Question: What could the diagnosis suggest?
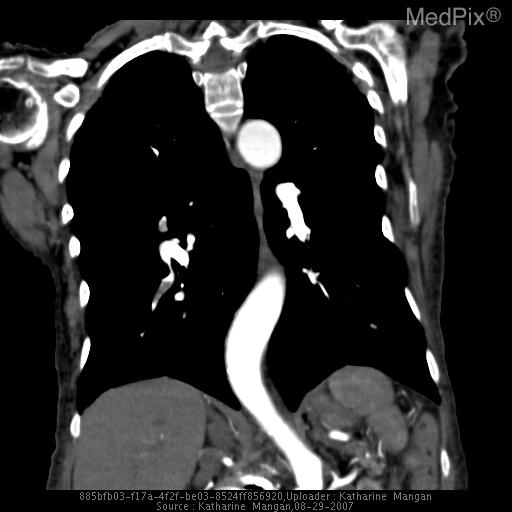
Answer: The possible diagnosis includes •  Thromboemboli
•  Tumor emboli
•  Septic emboli.